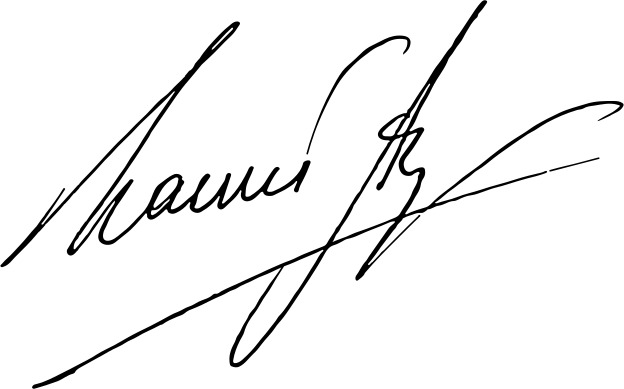
Signature of: ramiz alia